Question: What could the diagnosis suggest?
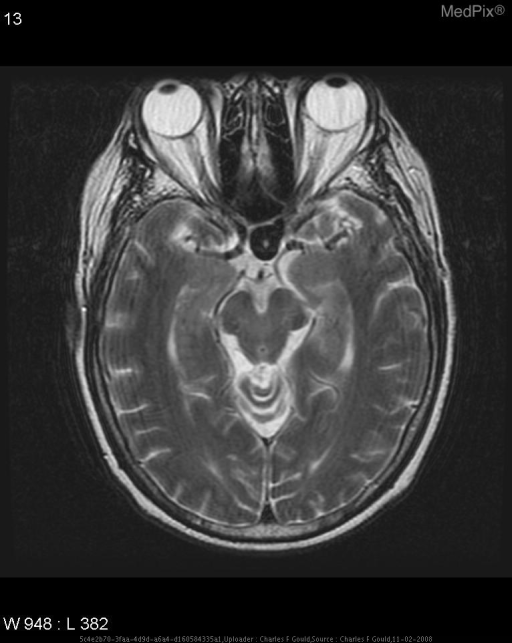
Answer: The possible diagnosis includes •  Congenital berry aneurysm
•  Atherosclerotic fusiform aneurysm
•  Mycotic aneurysm.